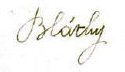
Signature of: ottó bláthy